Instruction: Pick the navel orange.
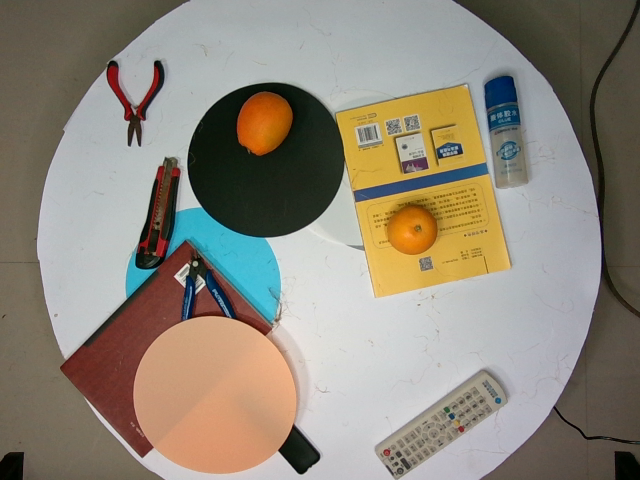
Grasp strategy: vertical